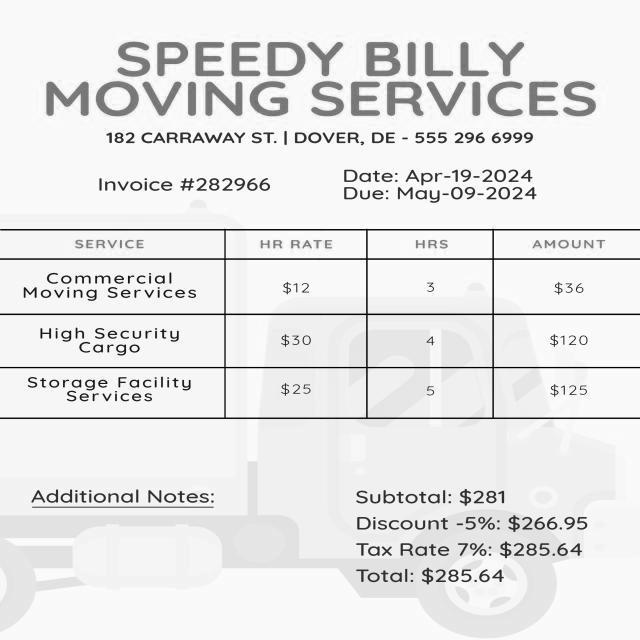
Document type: Invoice